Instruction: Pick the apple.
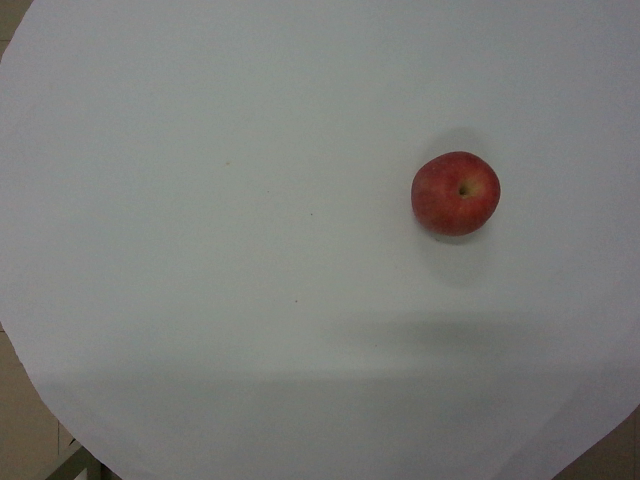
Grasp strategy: vertical